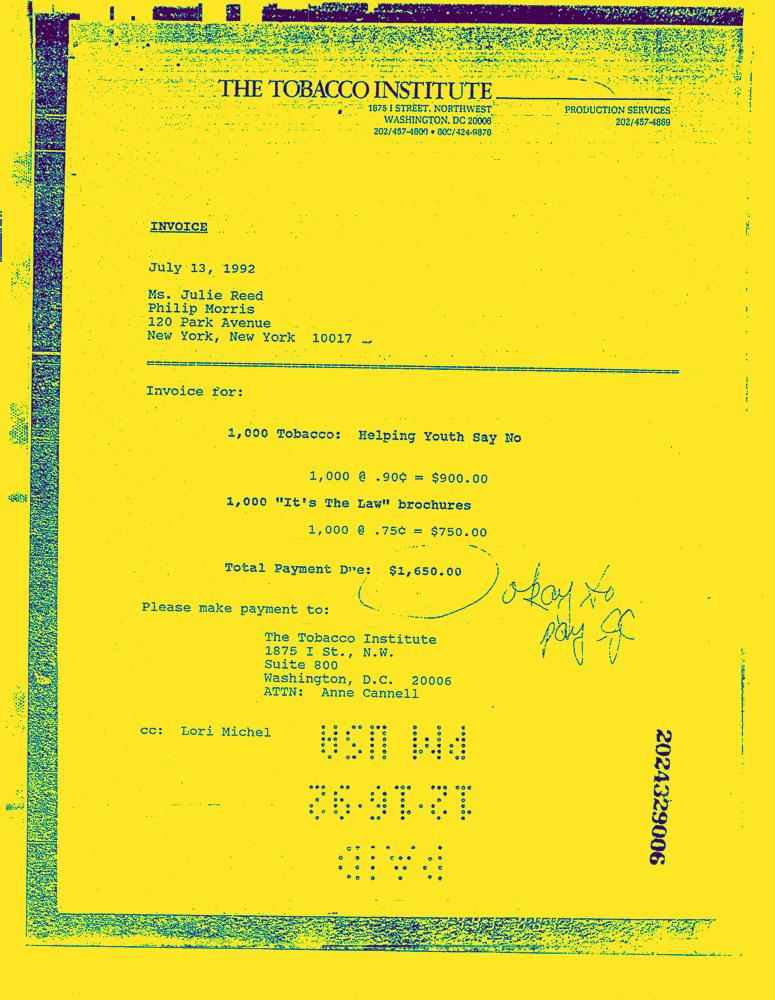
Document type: Invoice-Doc